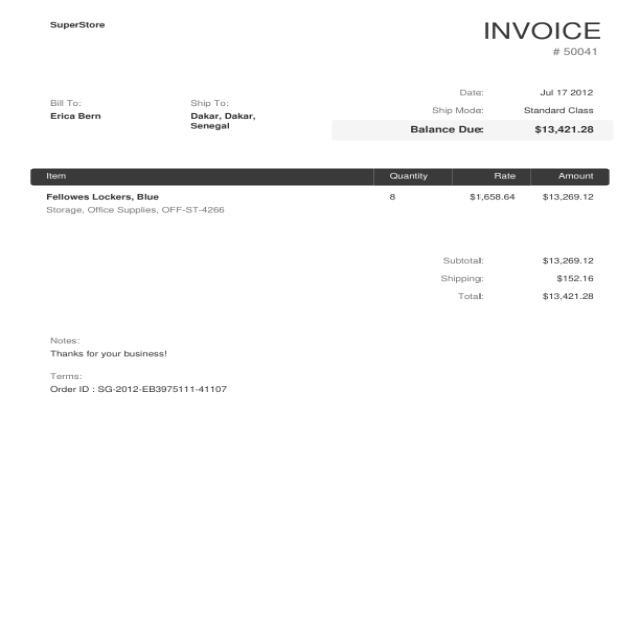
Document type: Invoice